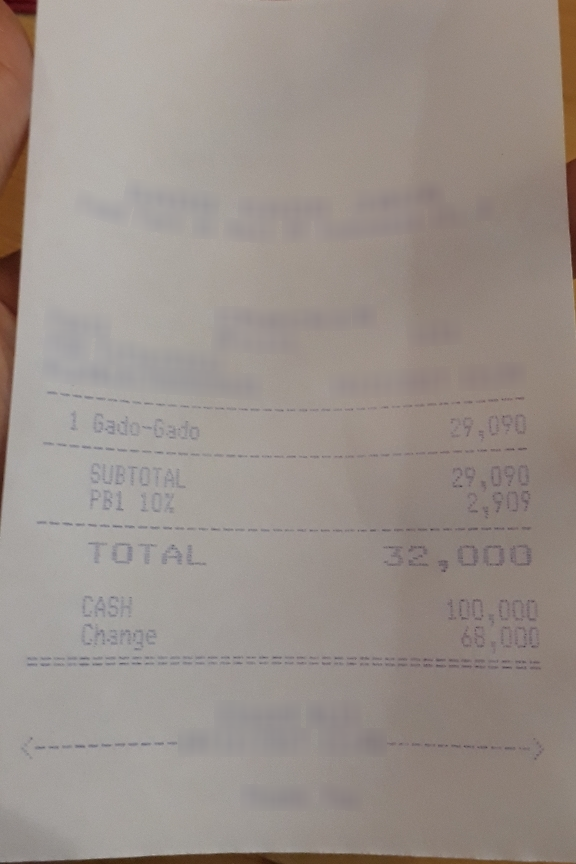
Extraction:
receipt: line_items: name: Gado-Gado
price: 29,090
qty: 1
subtotal: 29,090
tax: 2,909
total: 32,000